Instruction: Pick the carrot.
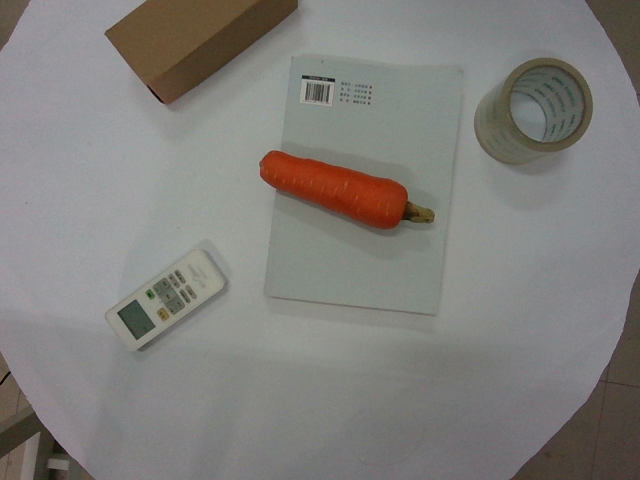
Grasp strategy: vertical